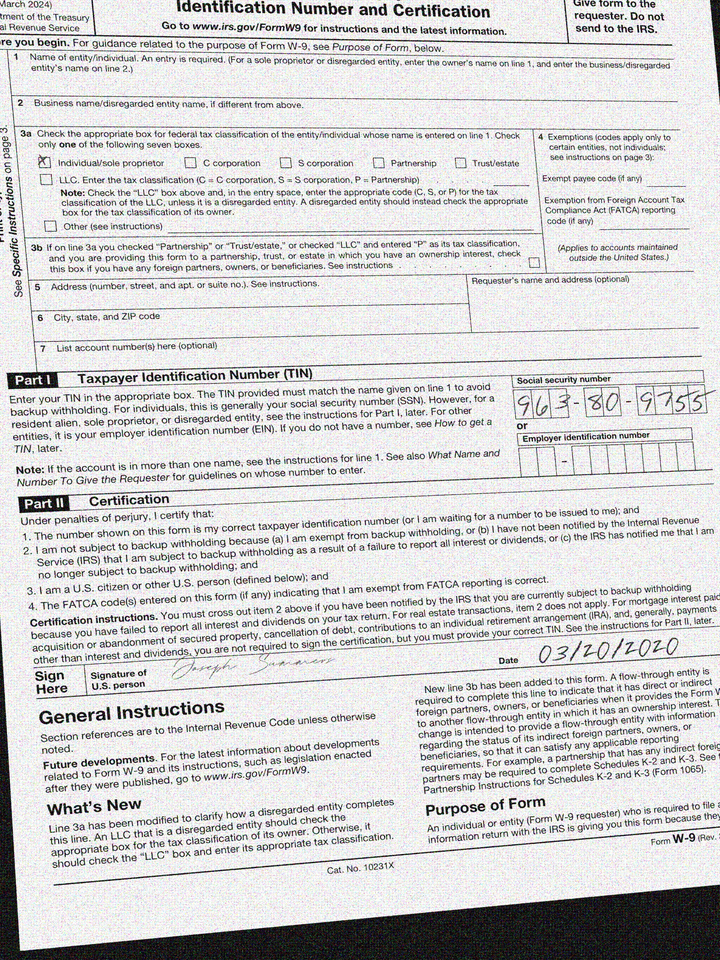
cbx: yes
ssn: 963809755
sdt: 03/20/2020